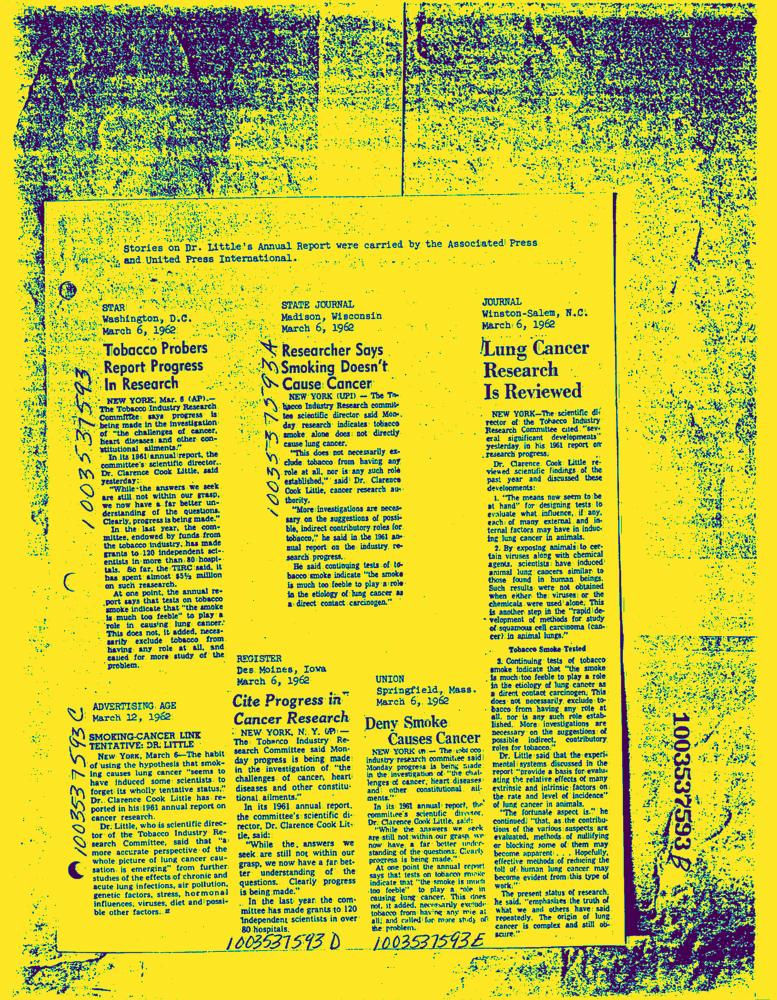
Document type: News-Article